Question: How does the patient history play a role?
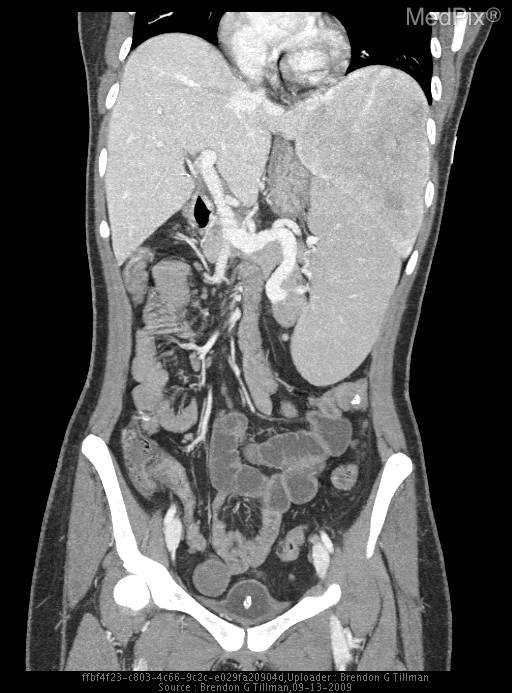
Answer: The patient's history of 28 y/o woman with no significant medical hx only taking OCP presented with dysuria, polyuria, & left flank pain. is key in understanding the case.